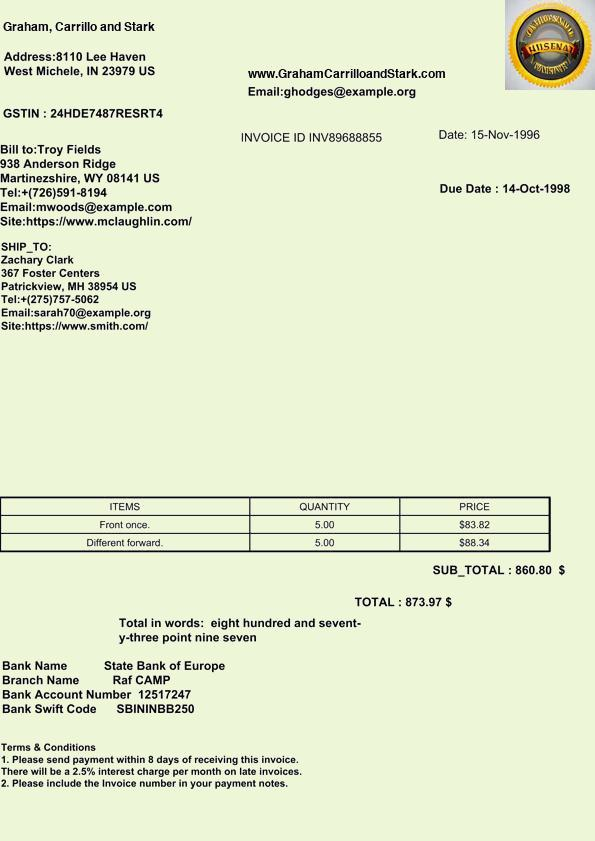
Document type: Invoice